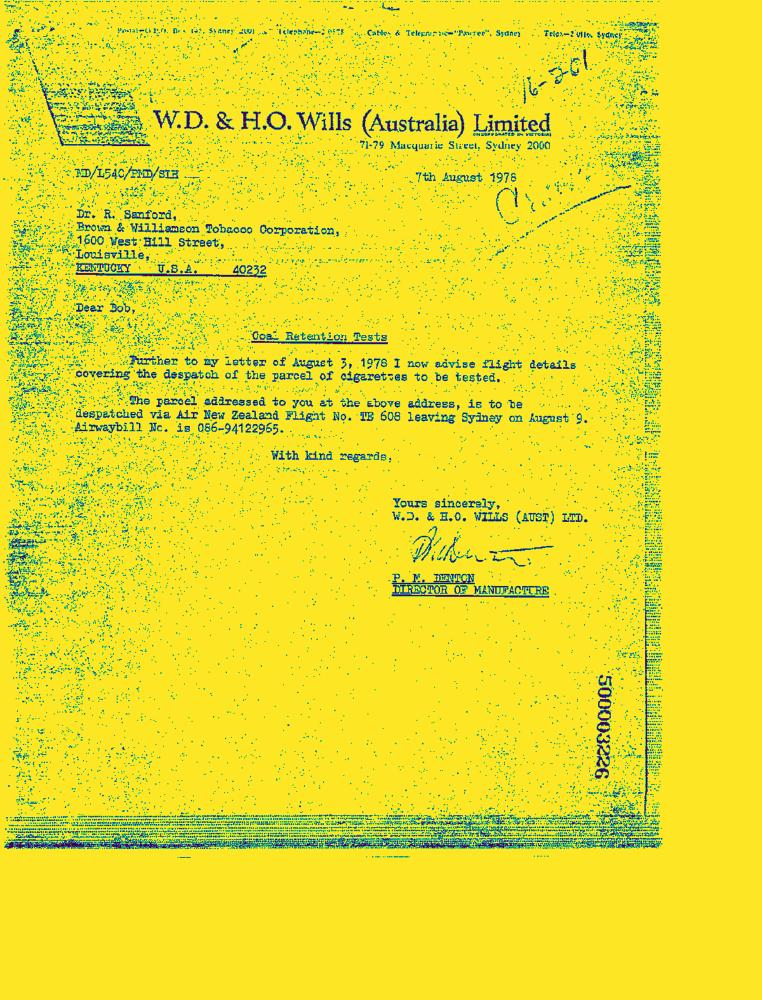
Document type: Letter-Doc